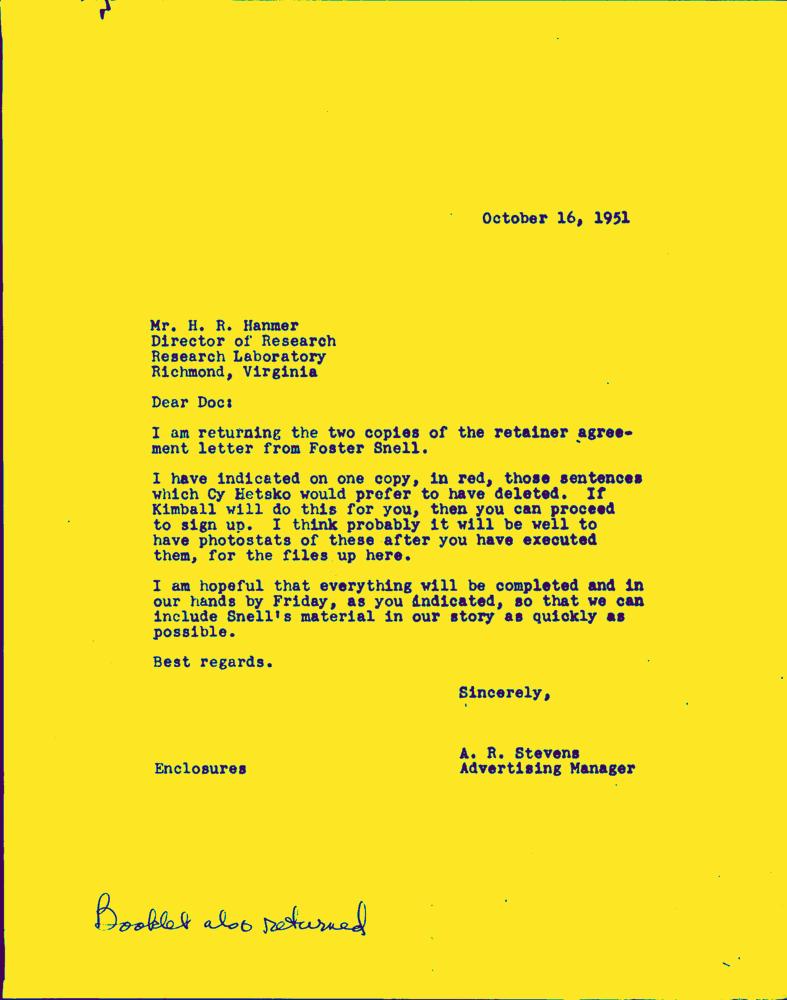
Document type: Letter-Doc